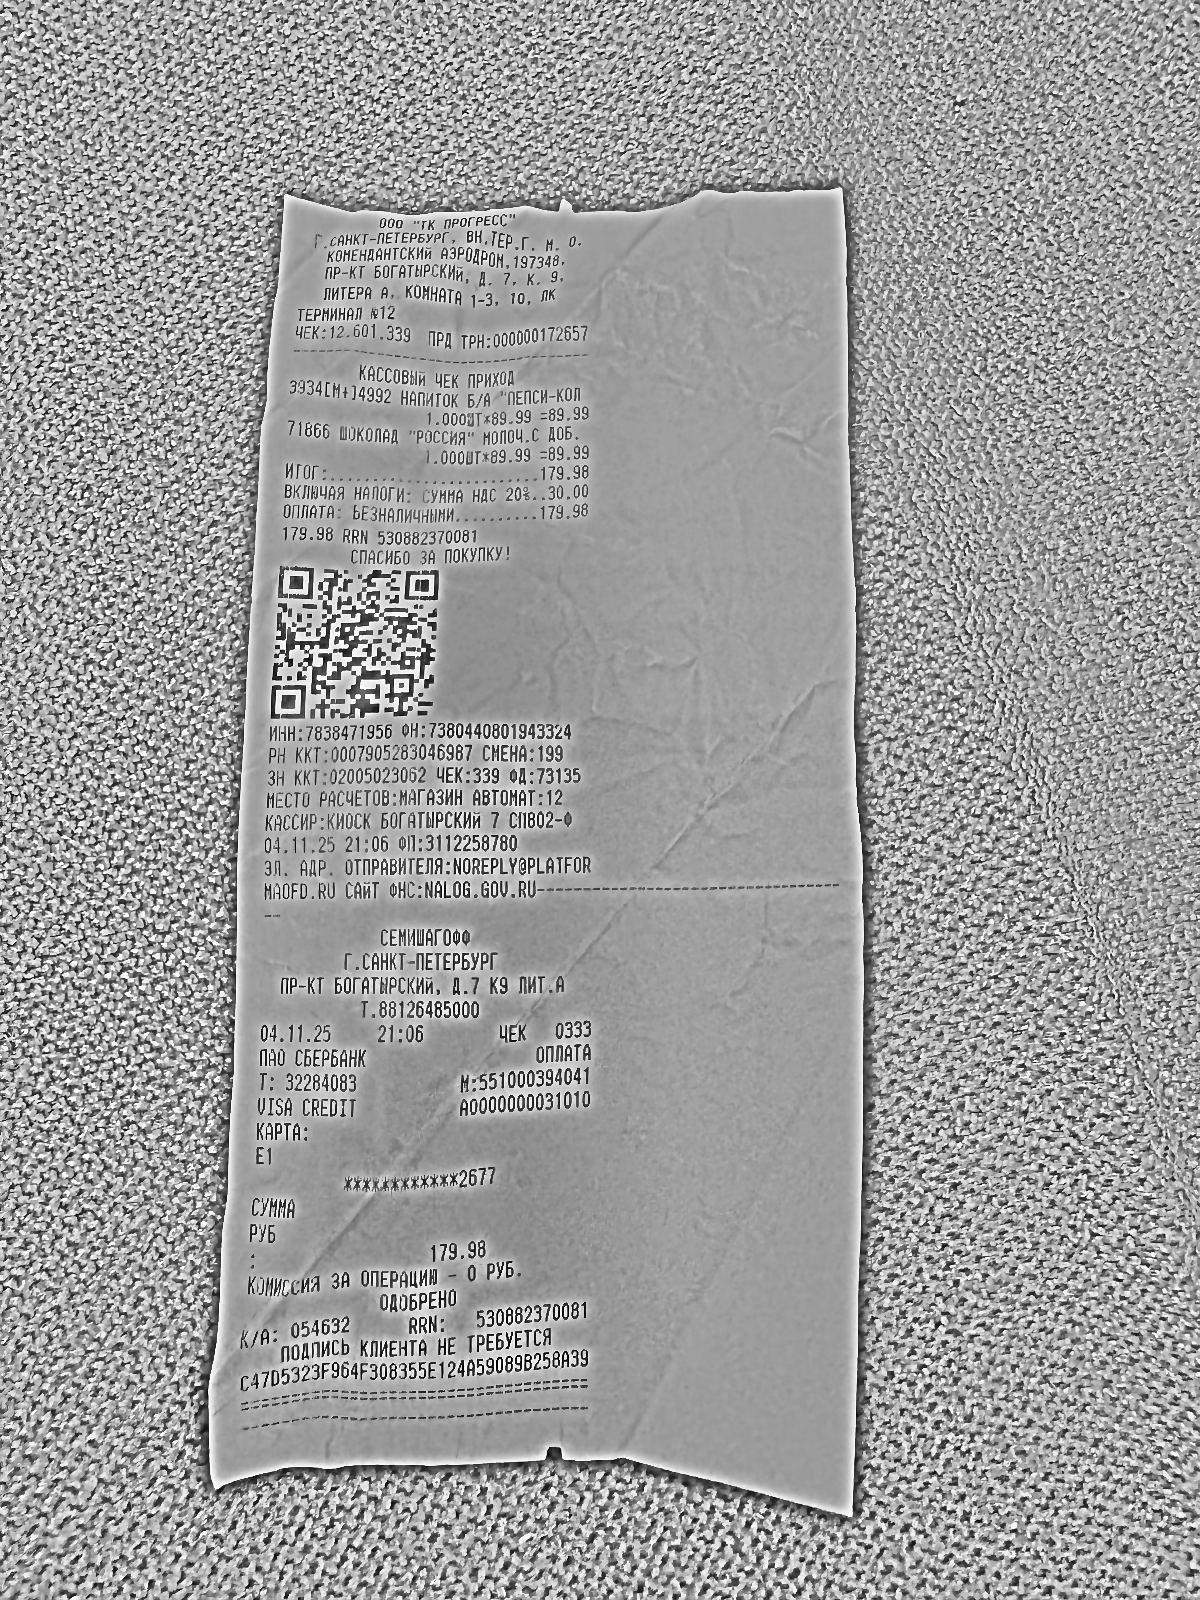
Продавец: ООО "ТК ПРОГРЕСС"
ИНН: 7838471956
Дата: 04.11.25
Товары: 3934[М+]4992 НАПИТОК Б/А "ПЕПСИ-КОЛ; 71866 ШОКОЛАД "РОССИЯ" МОЛОЧ.С ДОБ.
Количество: 1; 1
Цена: 89.99; 89.99
Сумма: 89.99; 89.99
Итого: 179.98